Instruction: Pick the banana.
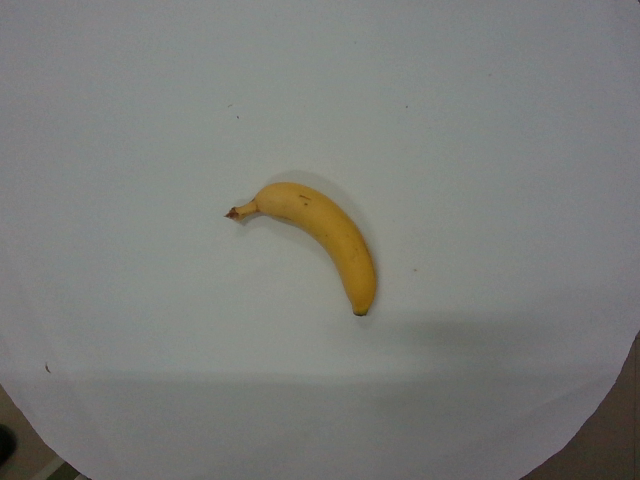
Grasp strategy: vertical